Question: What is the suspected problem?
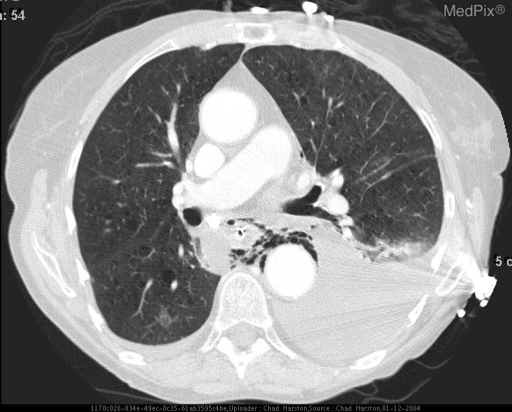
Answer: The findings suggest CXR shows left-sided pleural effusion.  CT confirms left sided pleural effusion and also shows “bubbly” pneumomediastinum. UGI shows small perforation on left side of distal esophagus near the GE junction. There is spasm of the esophagus probably as a result of the perforation. There is also a large amount of aspirated contrast material.. Chest CT confirms left sided pleural effusion and also shows “bubbly” pneumomediastinum.. The patient might have a history of 85 year old woman reported vomiting several times after eating, probably secondary to food poisoning. While retching she experienced sudden severe pain in her mid chest and began to vomit blood..